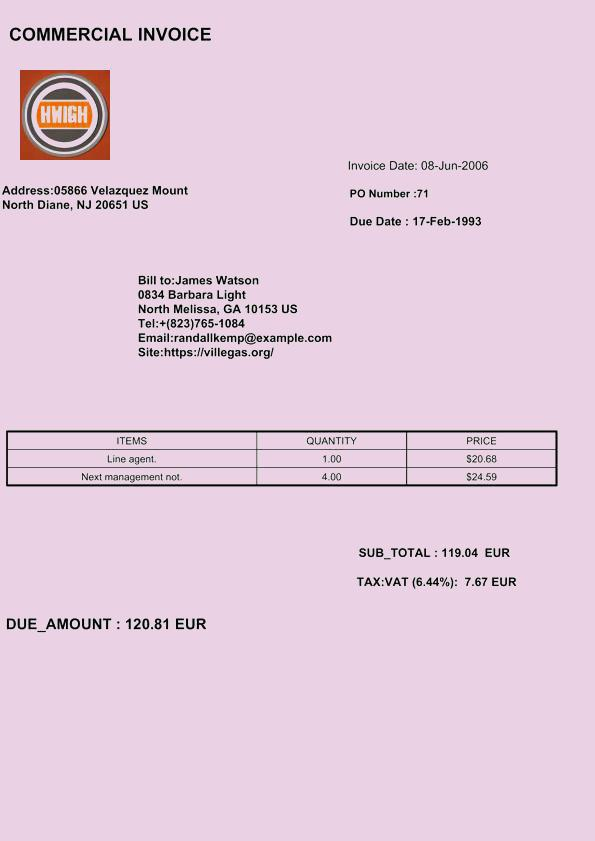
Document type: Invoice